Can you pull out the amount in words, numerical amount, payee's name, date of the cheque, and the bank's name from the image?
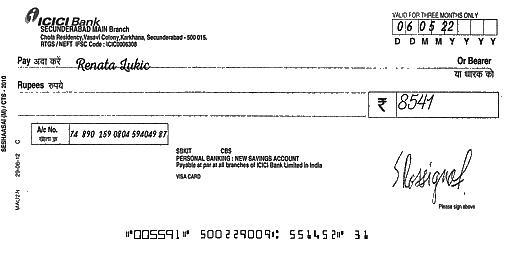
amt_in_words:
amt_in_figures: 8541
payee_name: Renata Lukic
bank_name: ICICI Bank
cheque_date: 06/05/22